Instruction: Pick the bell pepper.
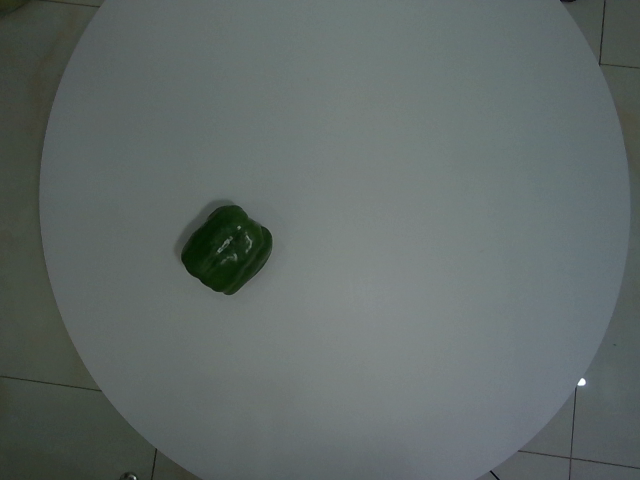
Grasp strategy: vertical